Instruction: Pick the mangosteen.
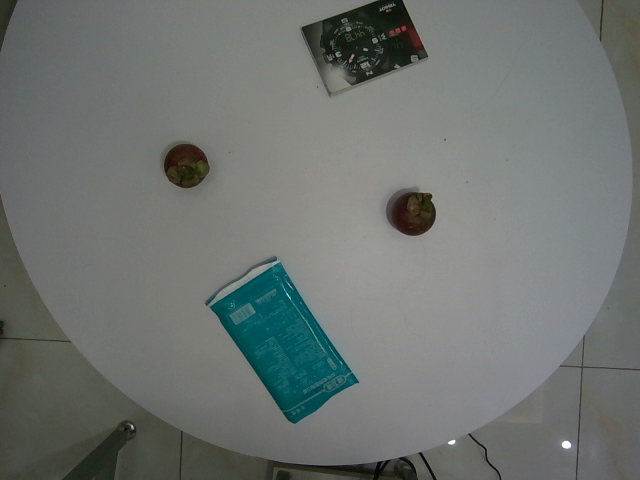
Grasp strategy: vertical